Question: What jurisdiction, city, or county is the document associated with?
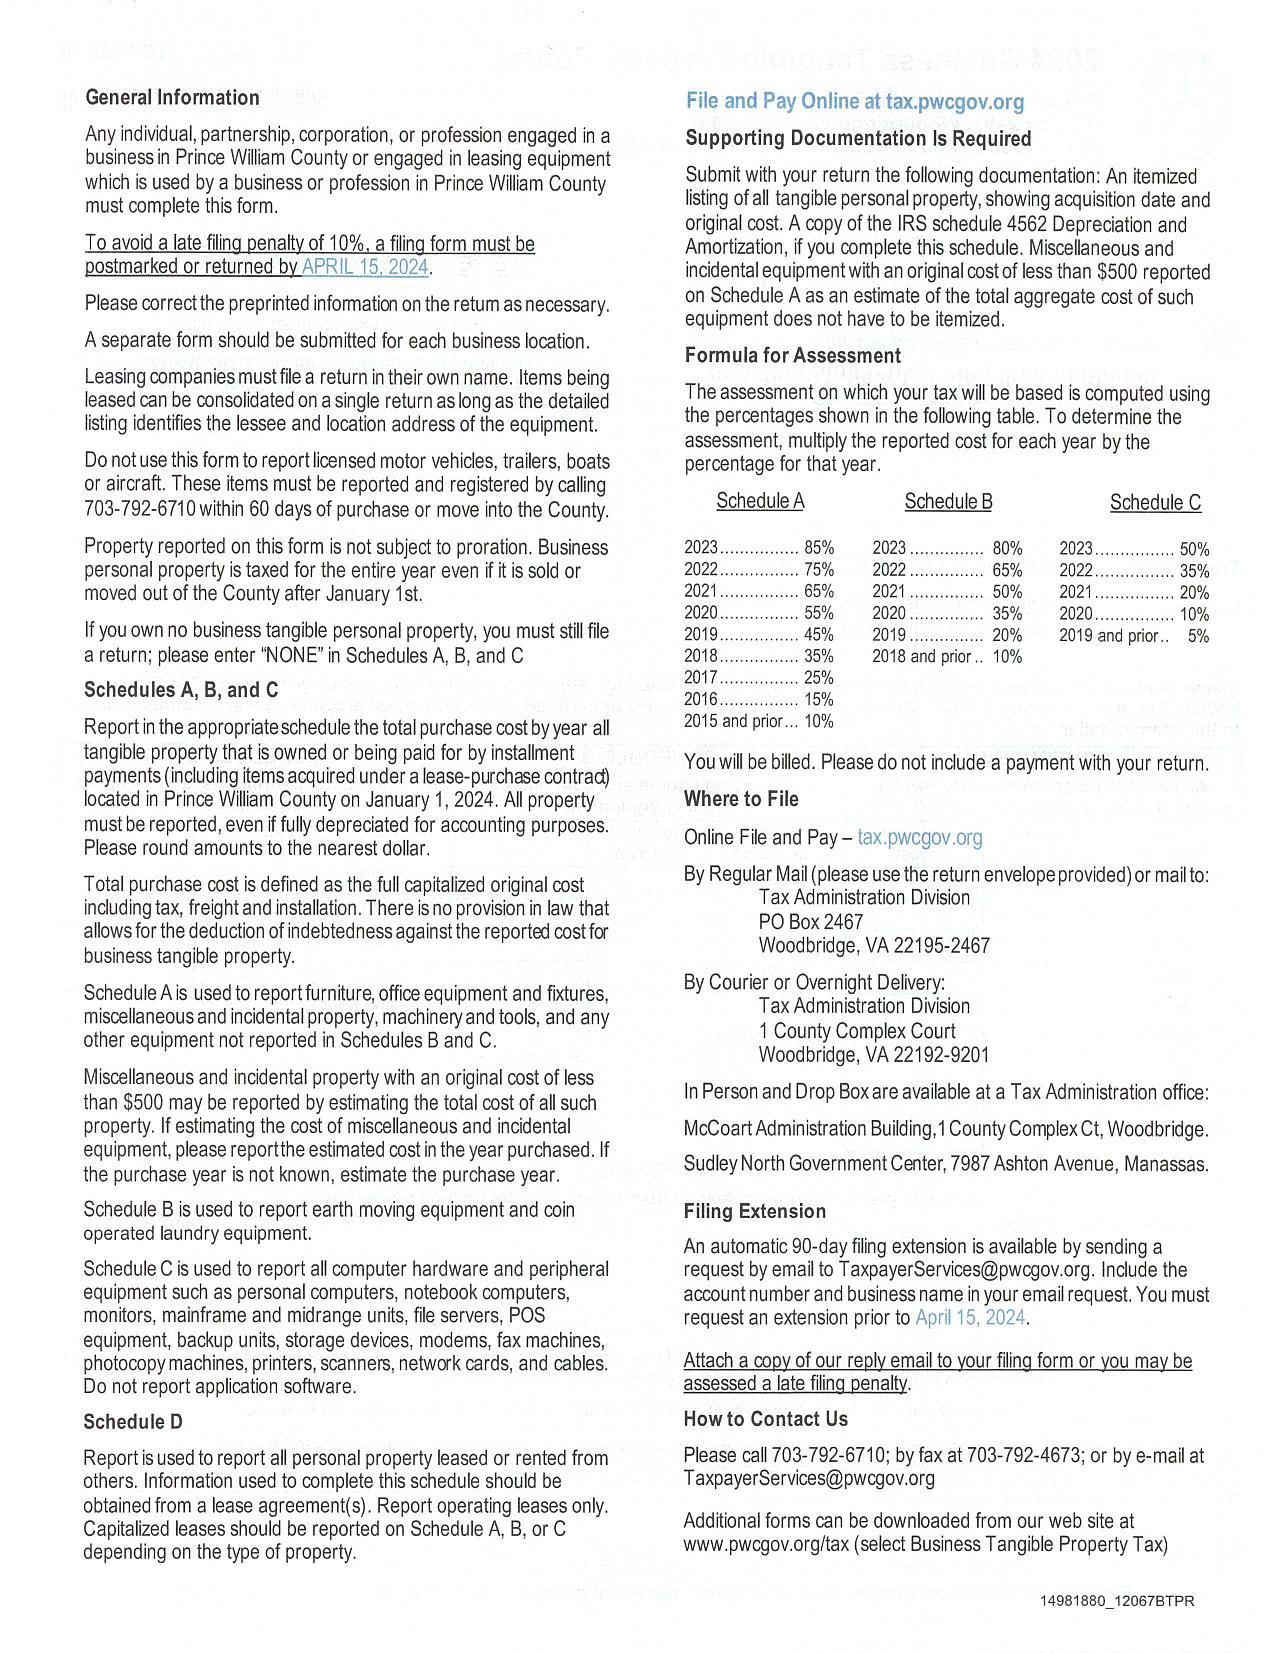
Answer: "Prince William County"